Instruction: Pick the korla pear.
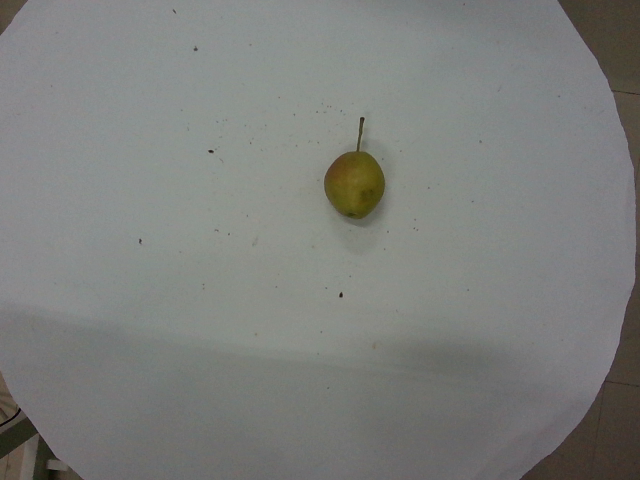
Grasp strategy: vertical